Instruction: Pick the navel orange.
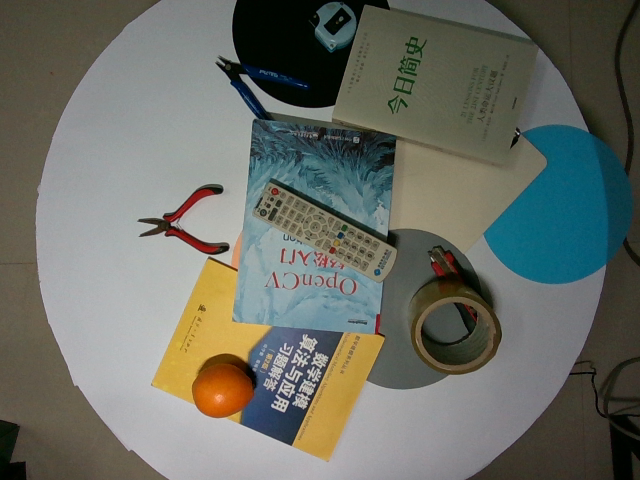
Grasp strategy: vertical